Question: What could the diagnosis suggest?
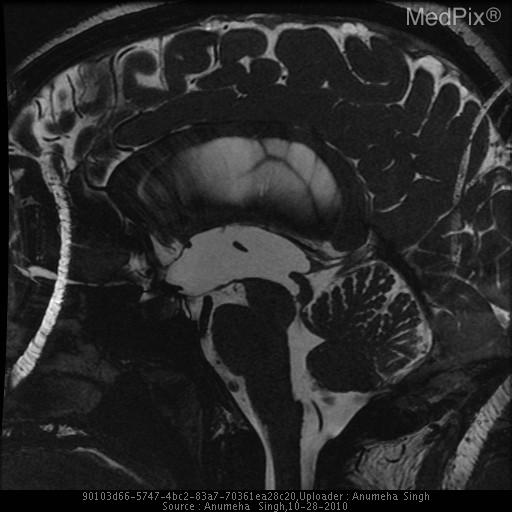
Answer: The possible diagnosis includes Communicating vs. Non-communicating Hydrocephalus.